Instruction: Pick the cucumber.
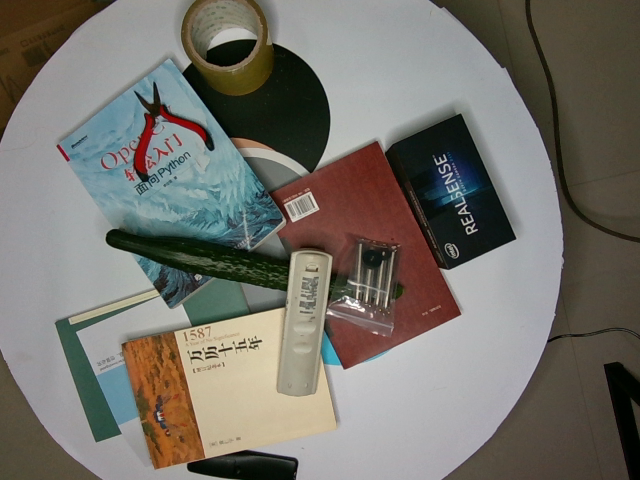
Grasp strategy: vertical